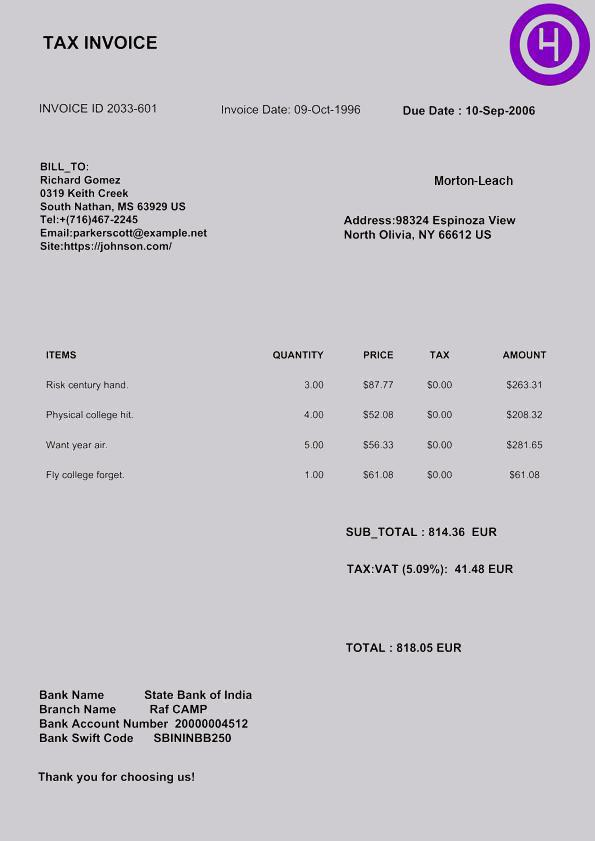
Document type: Invoice